Question: What was observed in the imaging?
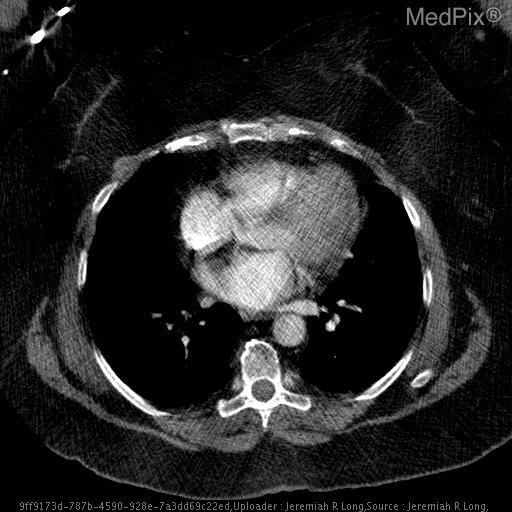
Answer: The imaging shows Axial CT images with intravenous contrast material demonstrate mild smooth thickening of the interatrial septum with diffuse fat attenuation. No pulmonary embolims was present.  Note the large amount of subcutaneous fat circumferentially compatible with a large body mass index. Axial CT images with intravenous contrast material demonstrate mild smooth thickening of the interatrial septum with diffuse fat attenuation. No pulmonary embolims was present.  Note the large amount of subcutaneous fat circumferentially compatible with a large body mass index..